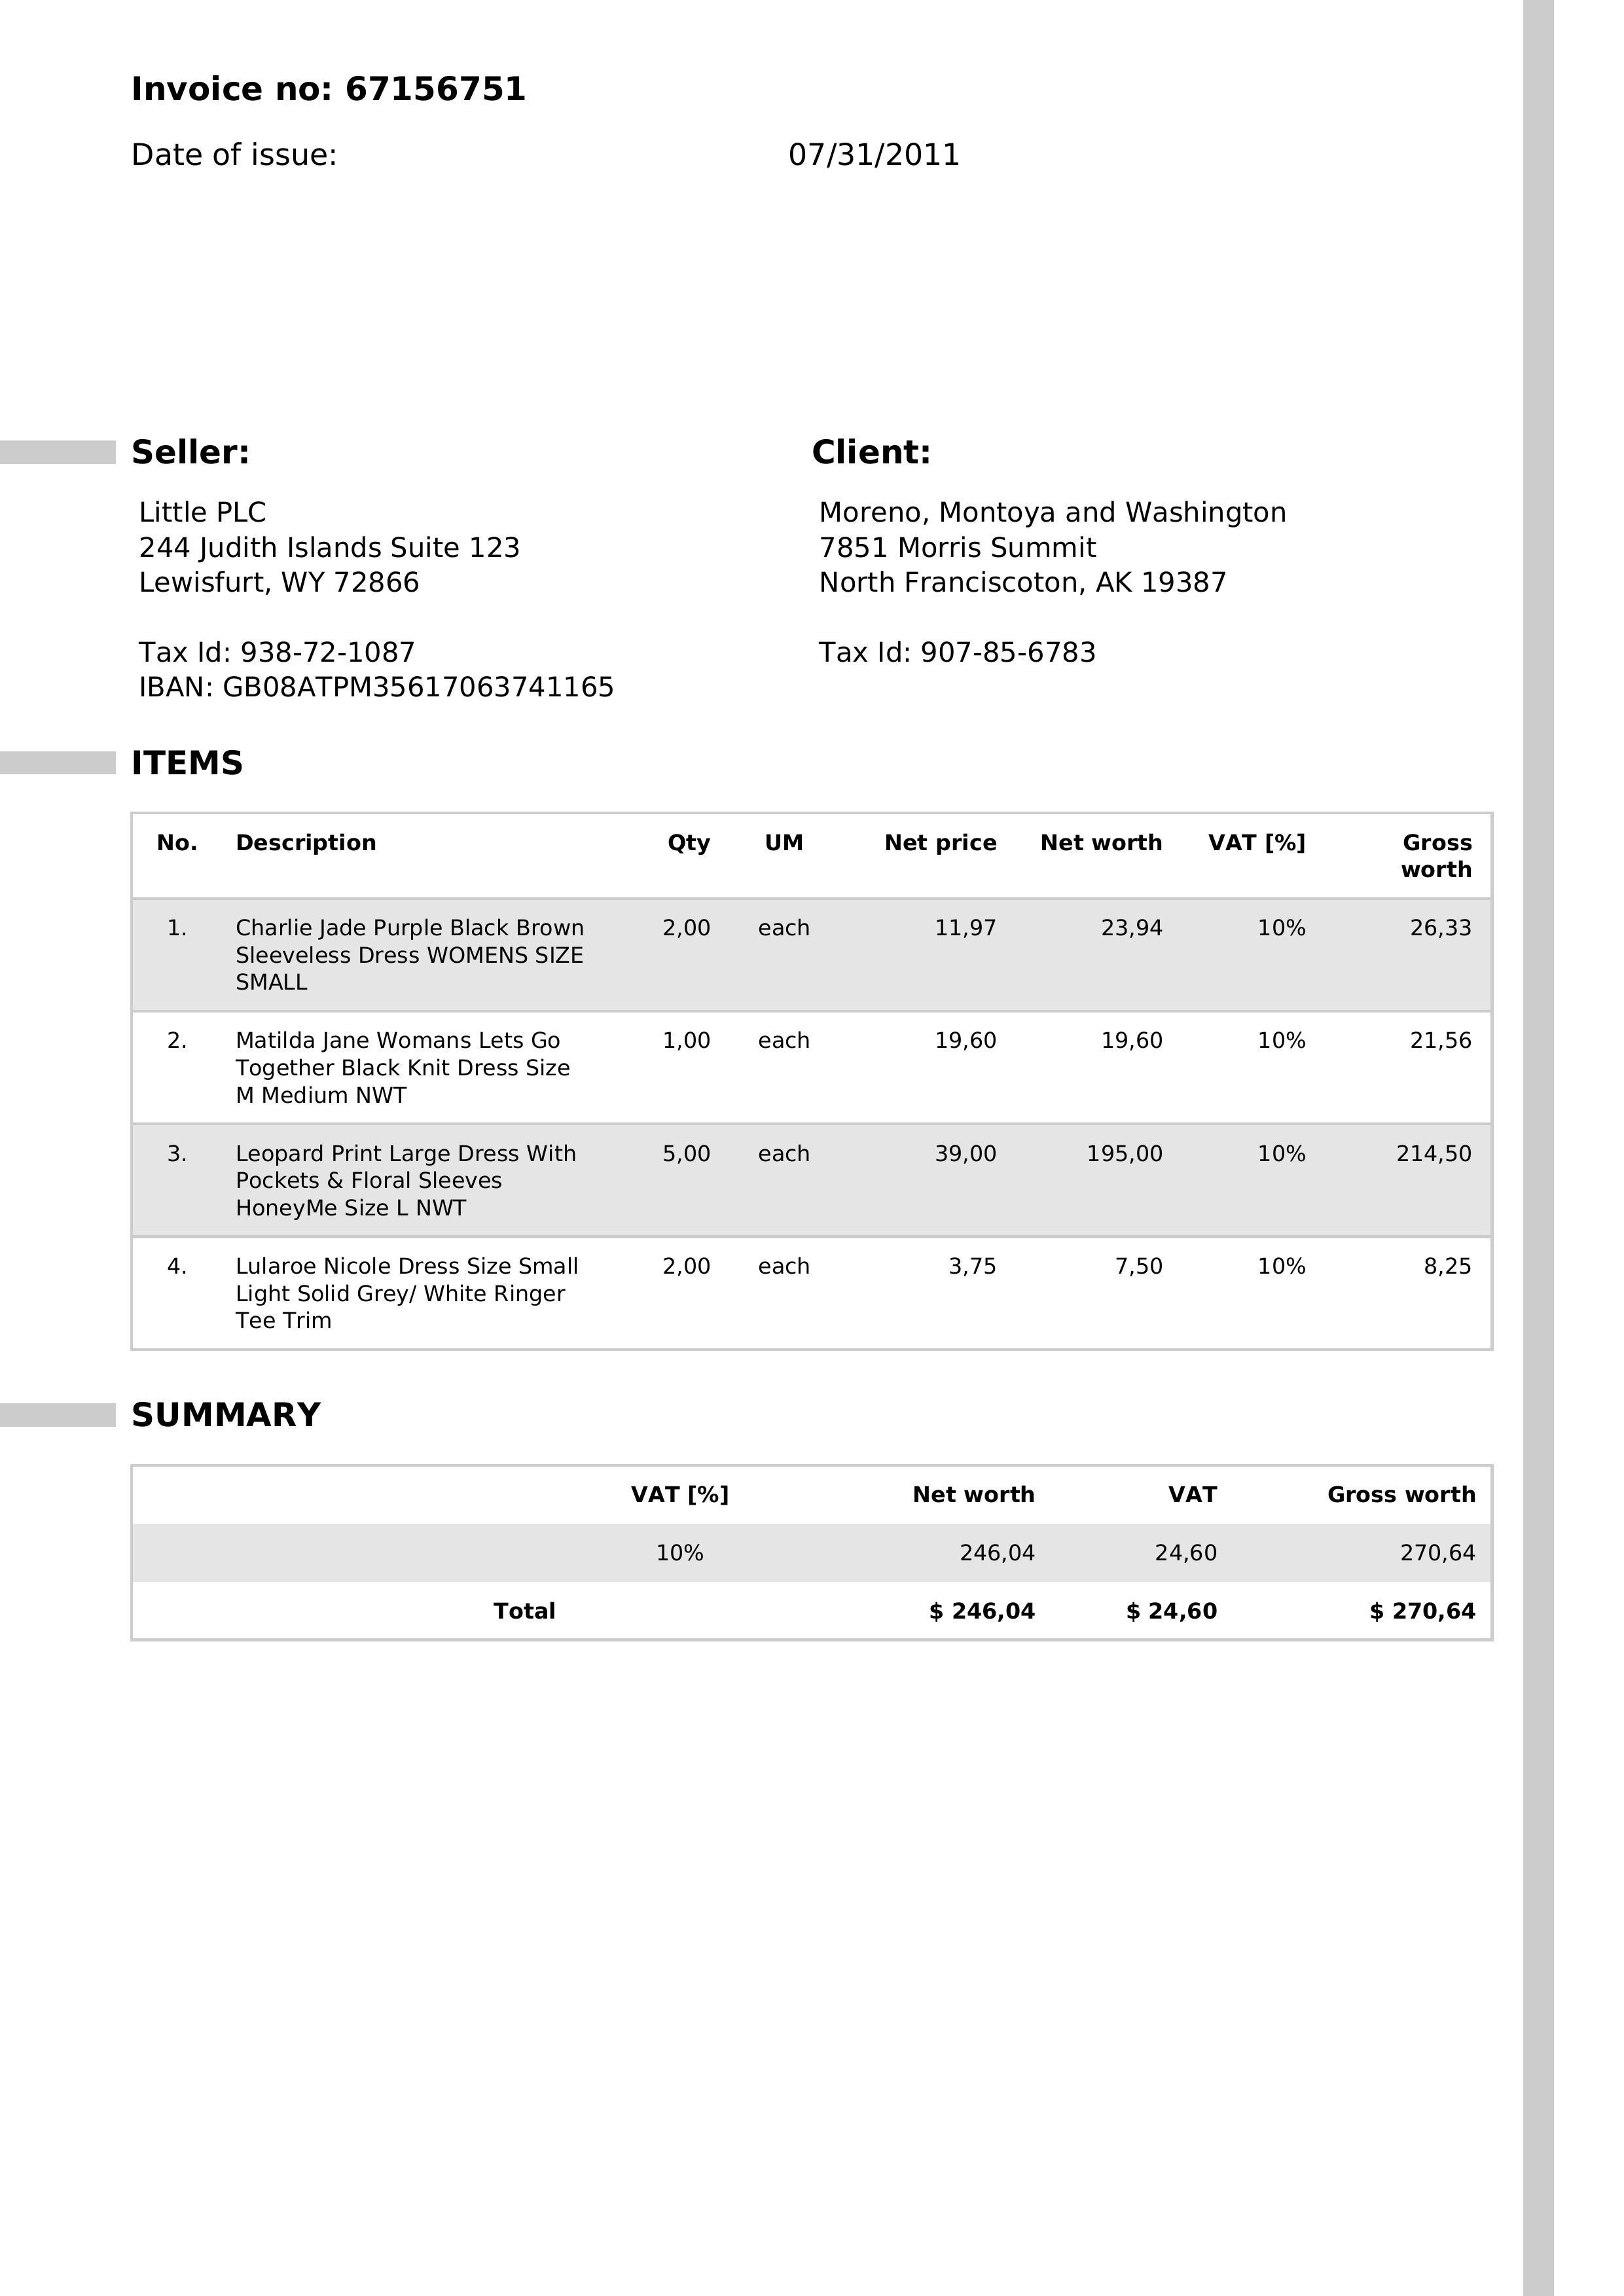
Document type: Invoice